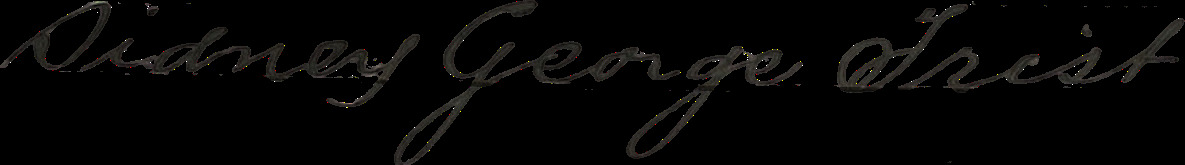
Signature of: q124151319